Question: In what way does the history help explain the case?
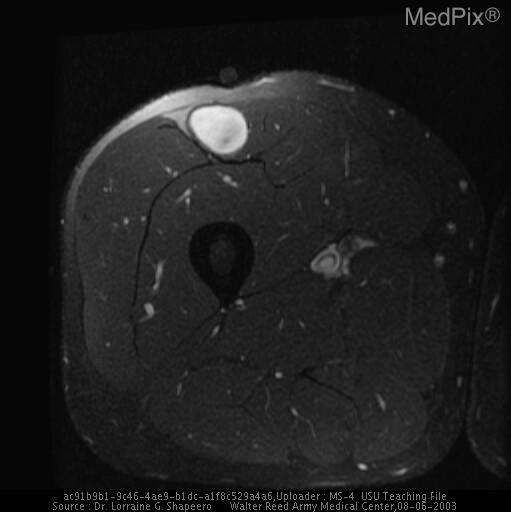
Answer: The patient's history of 34-year-old male with self-palpated slowly growing right thigh mass just above the knee. Mass painful with percussion. is key in understanding the case.